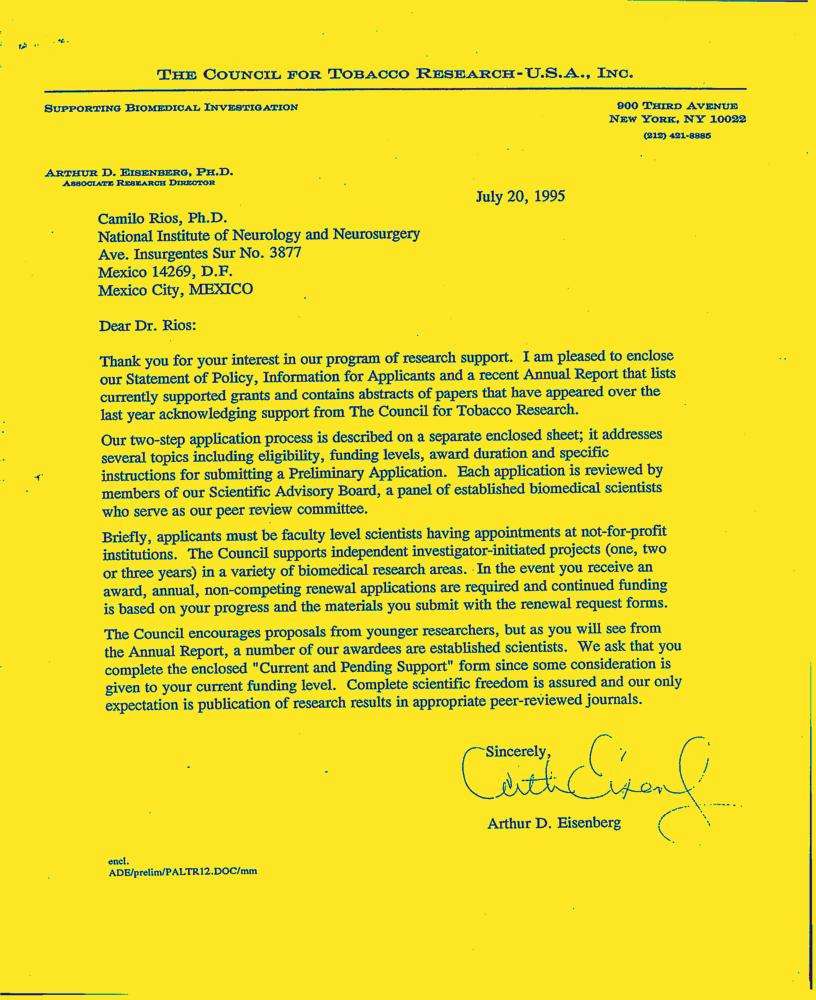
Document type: Letter-Doc